Question: What is the earliest payment due date mentioned in the document?
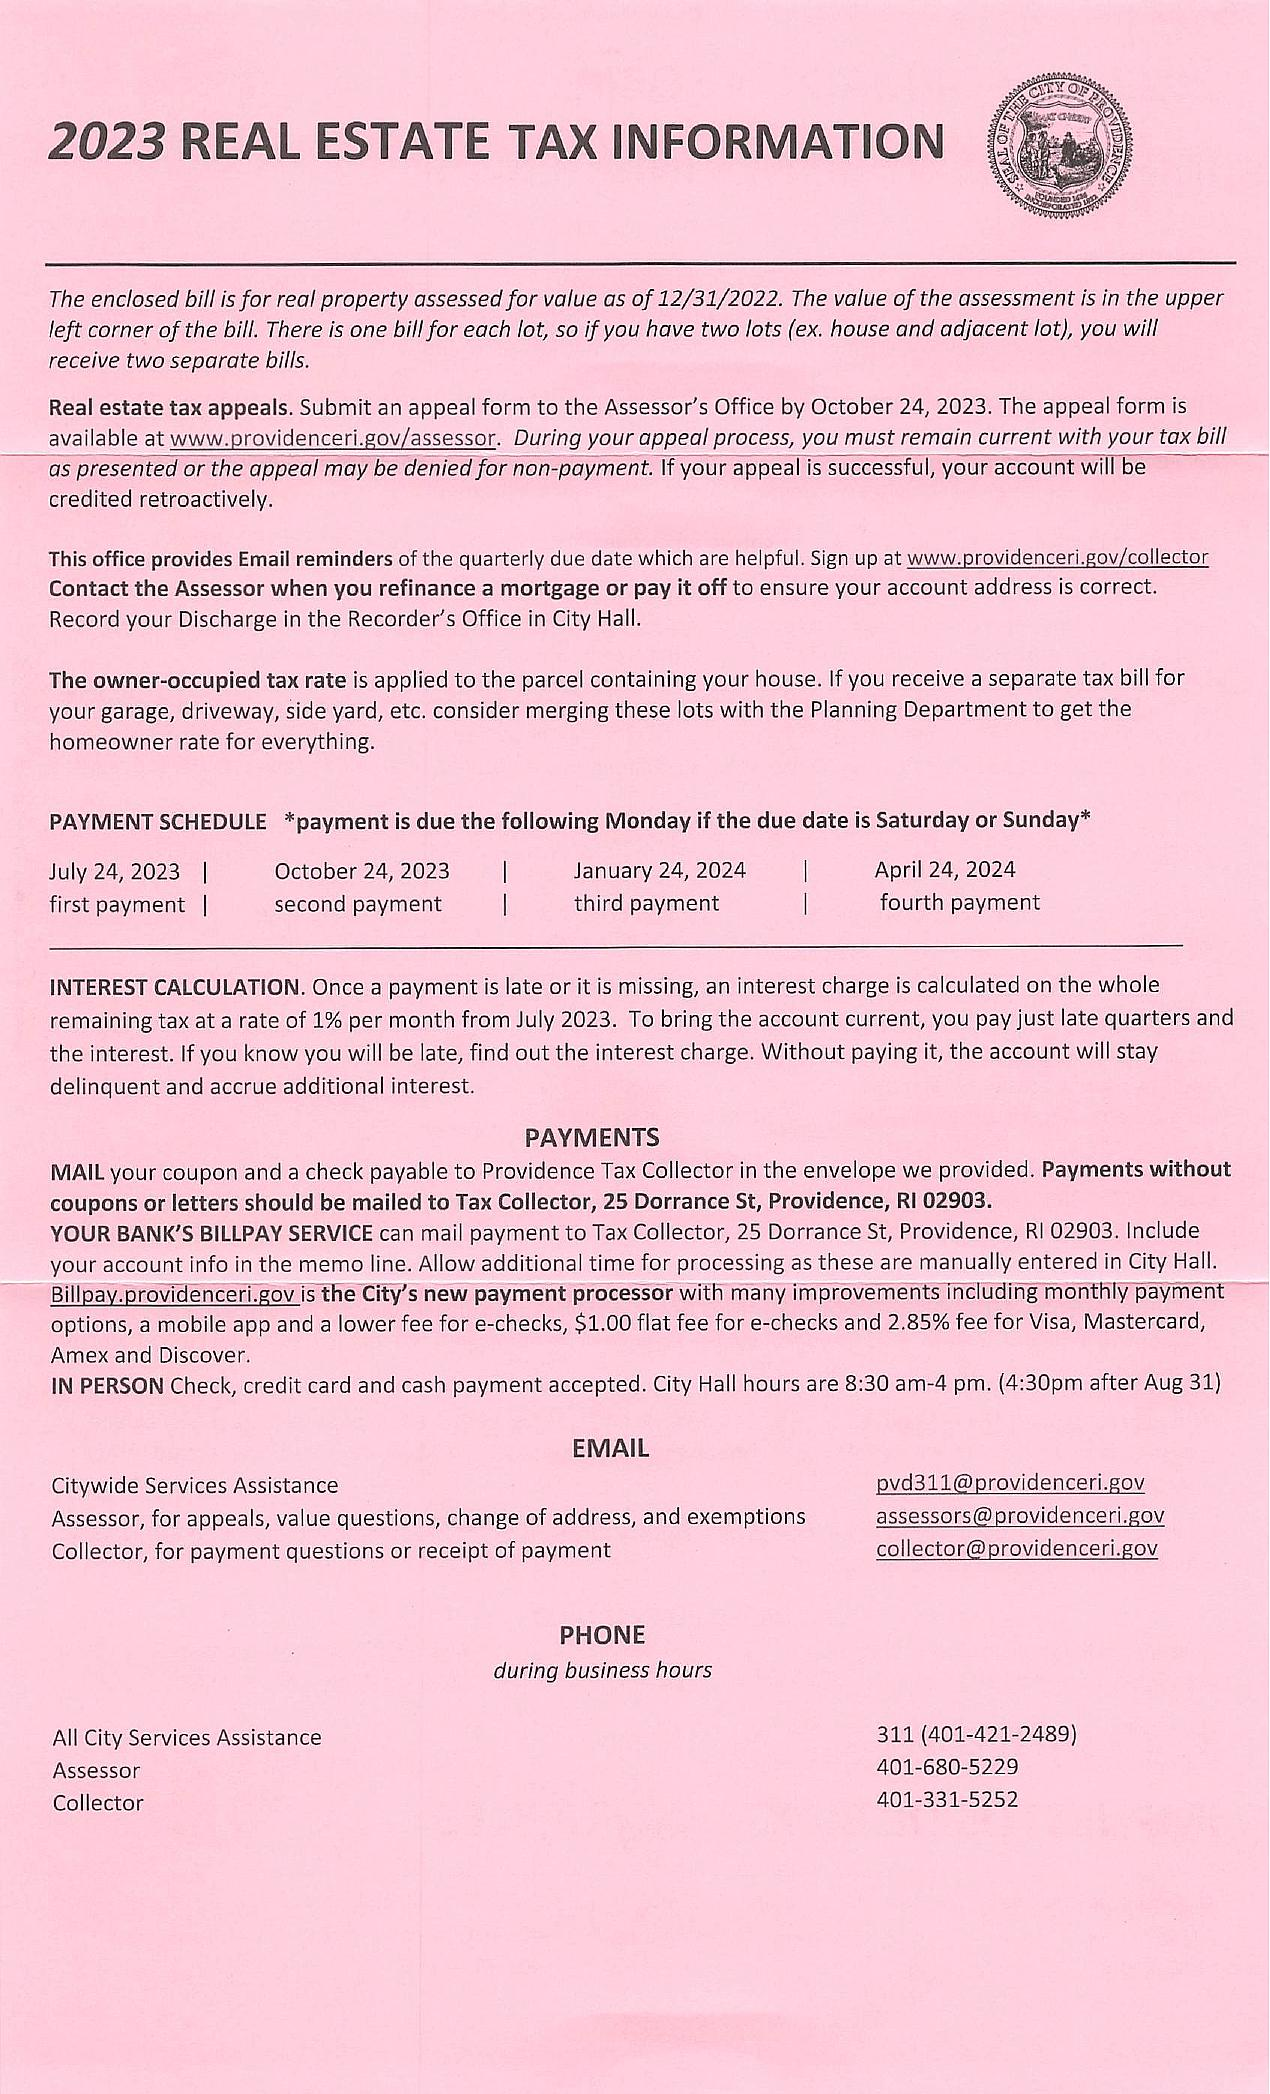
Answer: "24-Jul-23"